Question: What jurisdiction, city, or county is the document associated with?
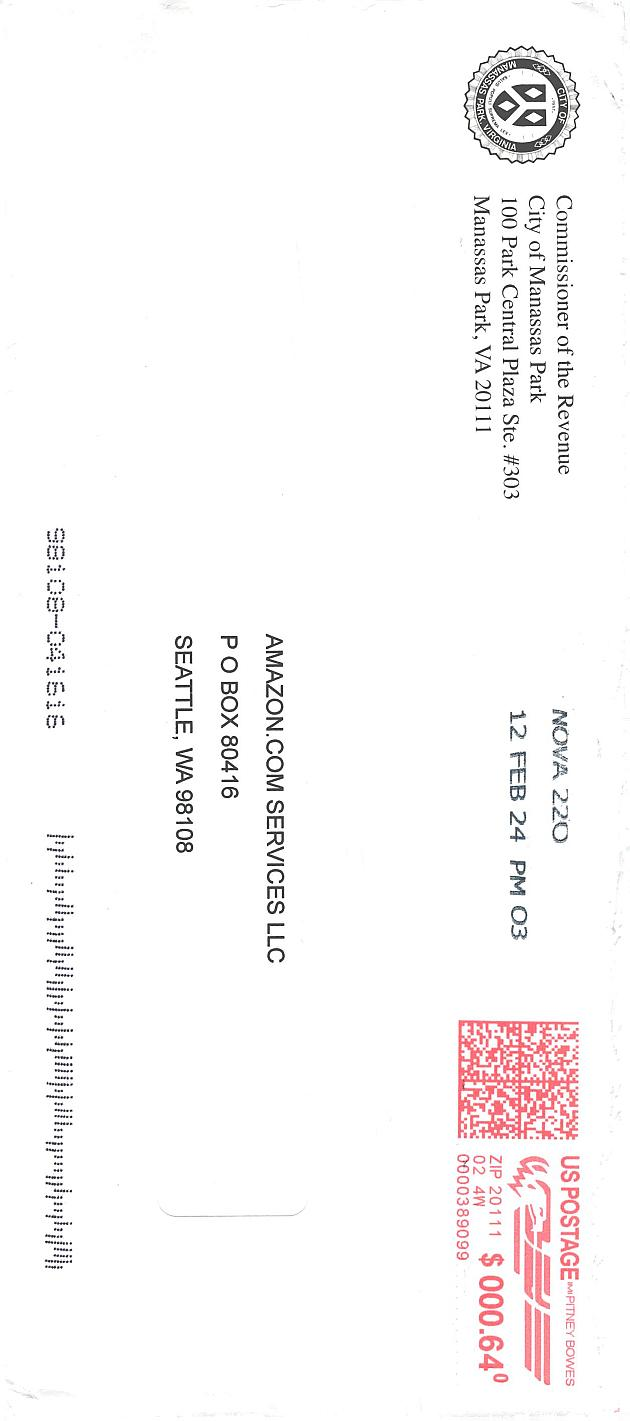
Answer: "Madraska, Clark"